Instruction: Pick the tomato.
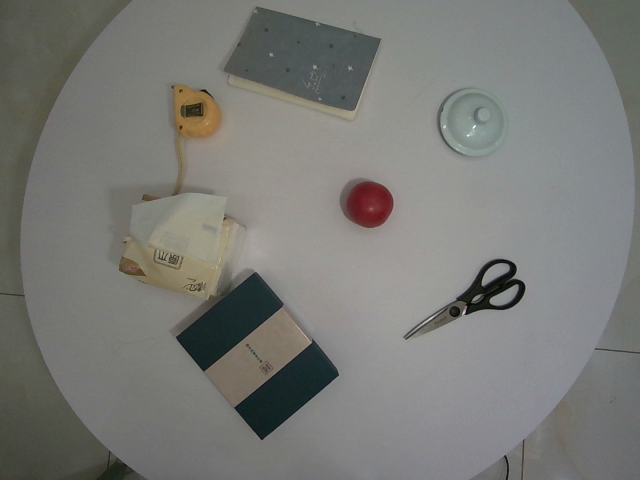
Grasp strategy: vertical